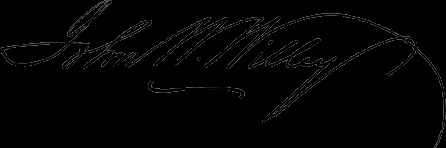
Signature of: john w willey